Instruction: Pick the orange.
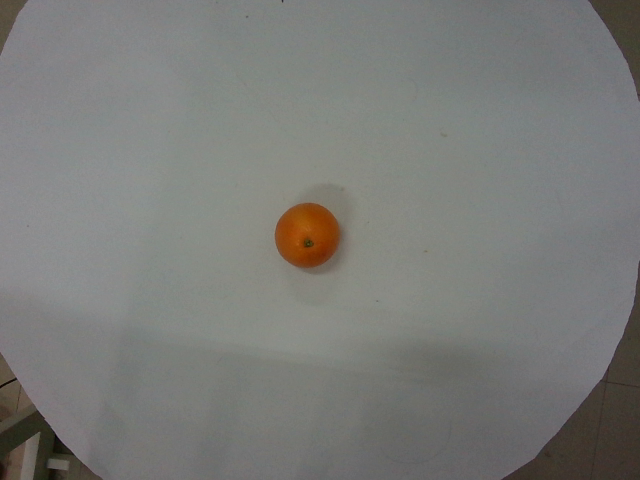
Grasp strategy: vertical